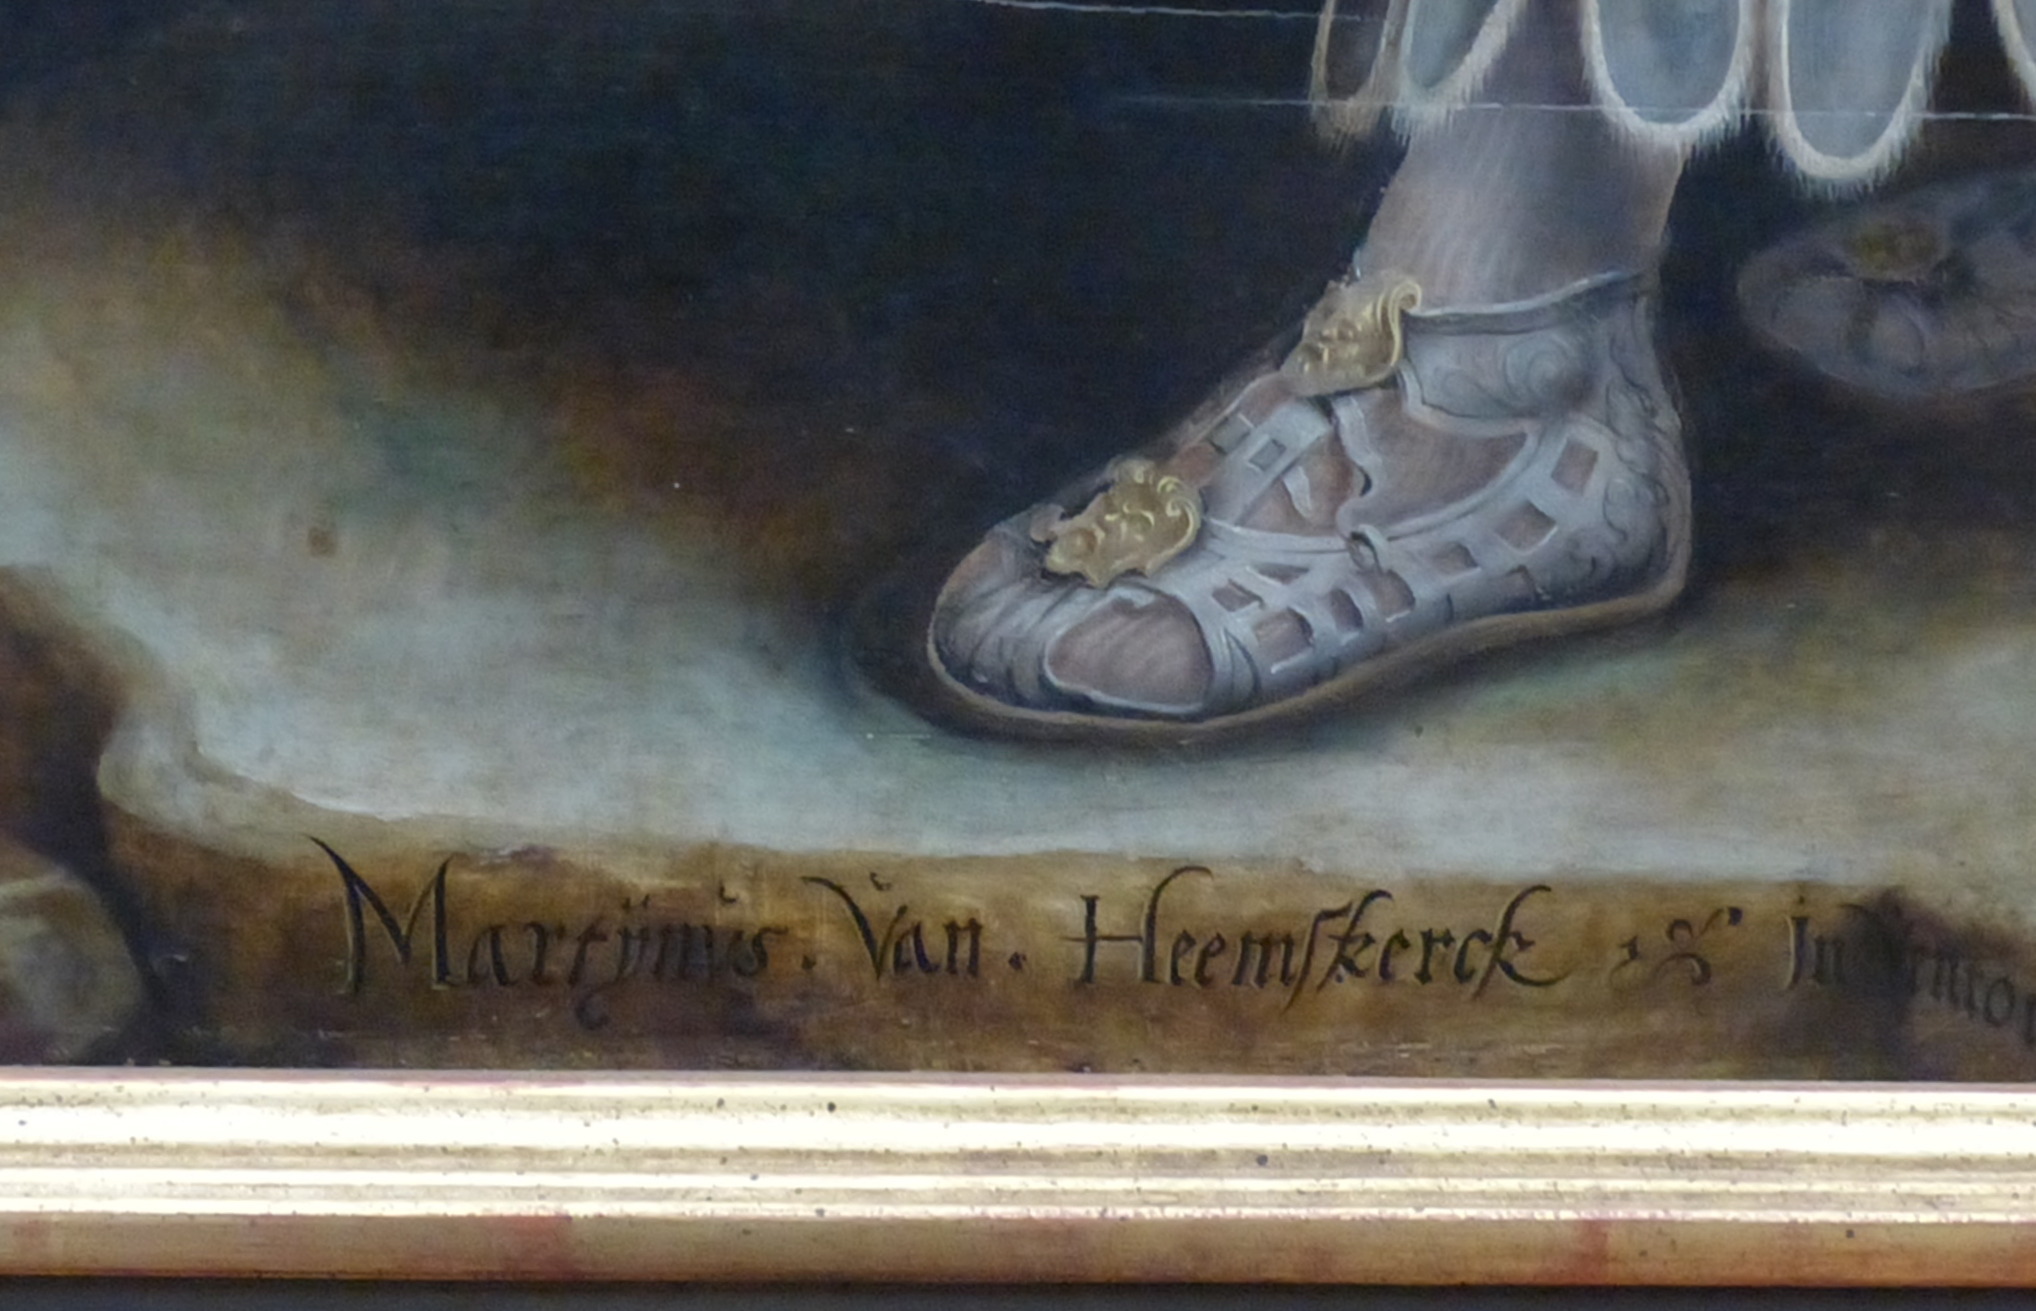
Signature of: maarten van heemskerck